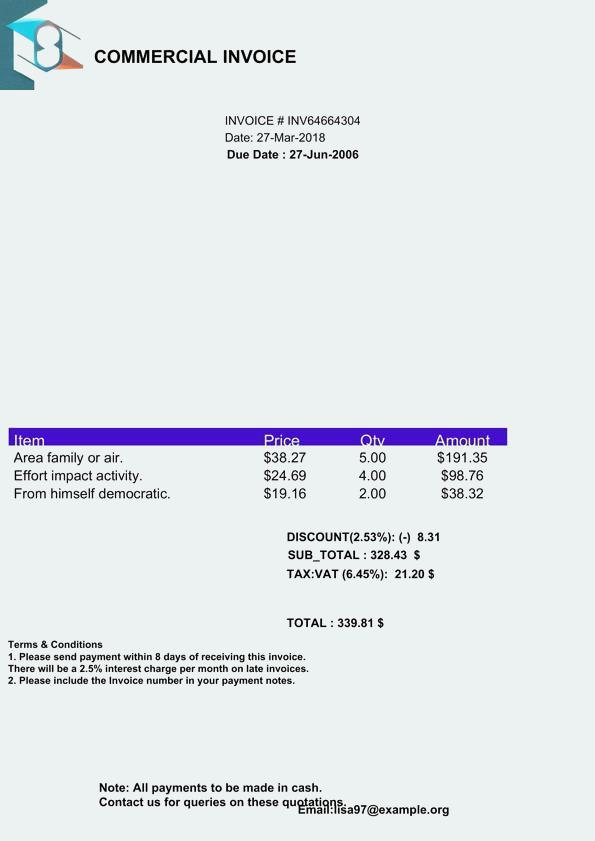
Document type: Invoice